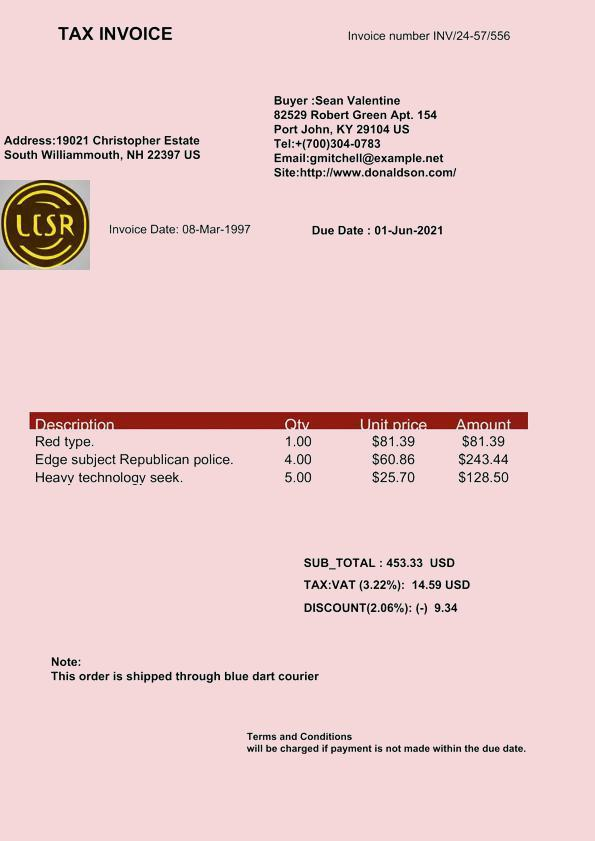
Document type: Invoice